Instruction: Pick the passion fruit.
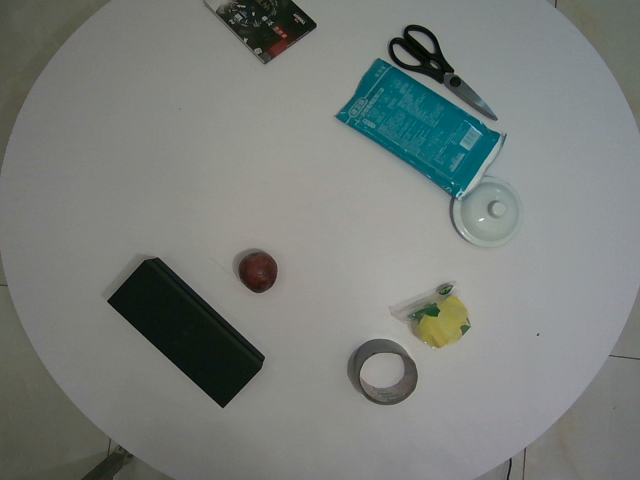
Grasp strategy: vertical